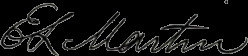
Signature of: edward lowe martin